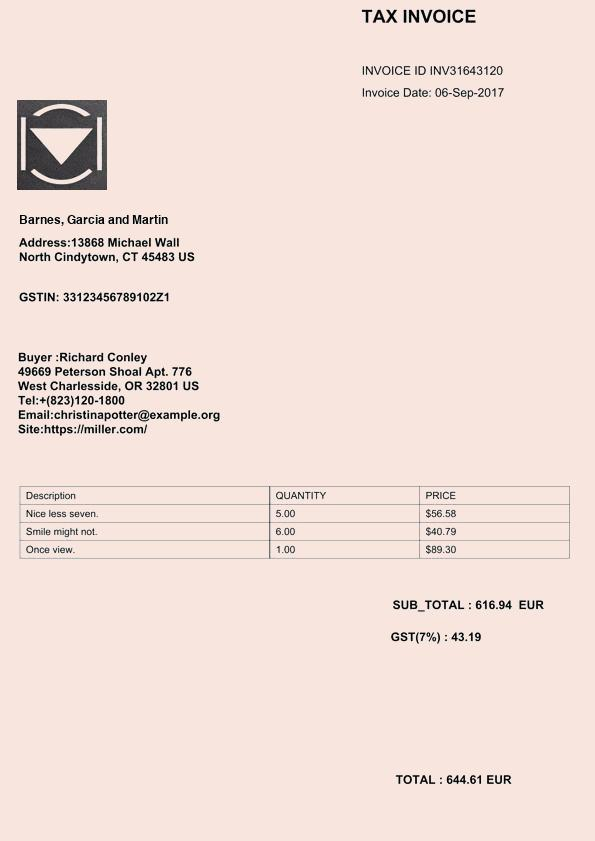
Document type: Invoice